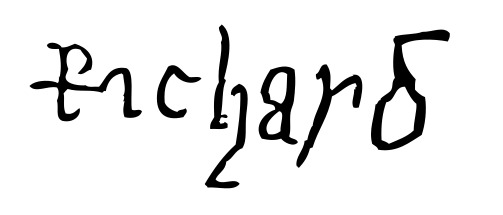
Signature of: richard ii of england